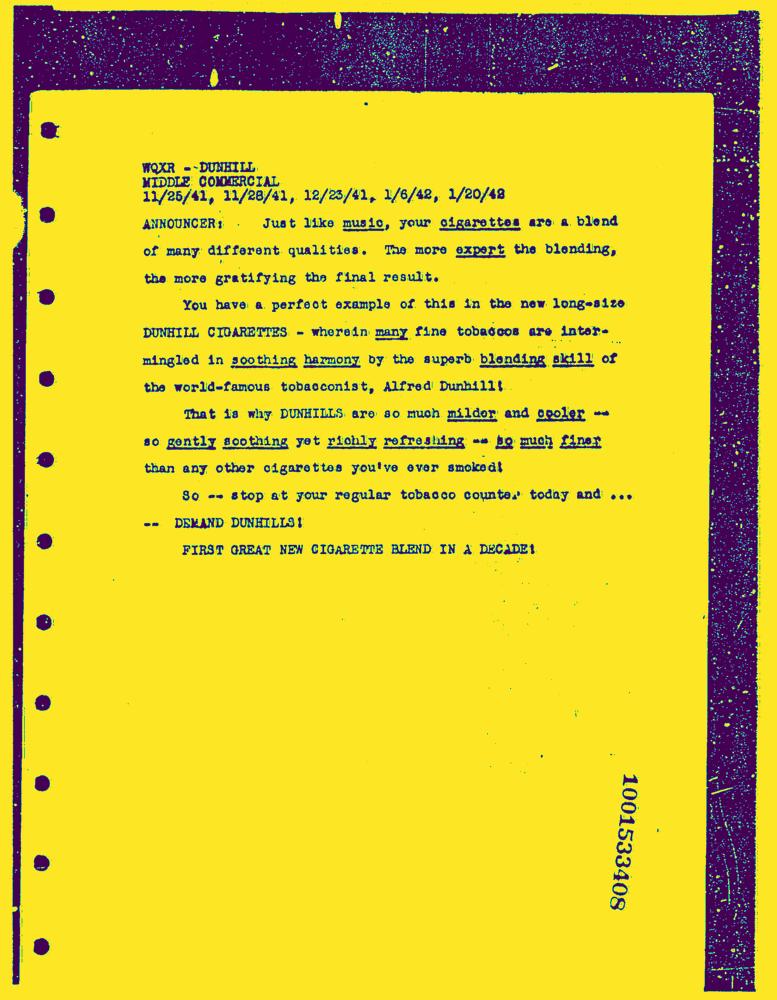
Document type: AD